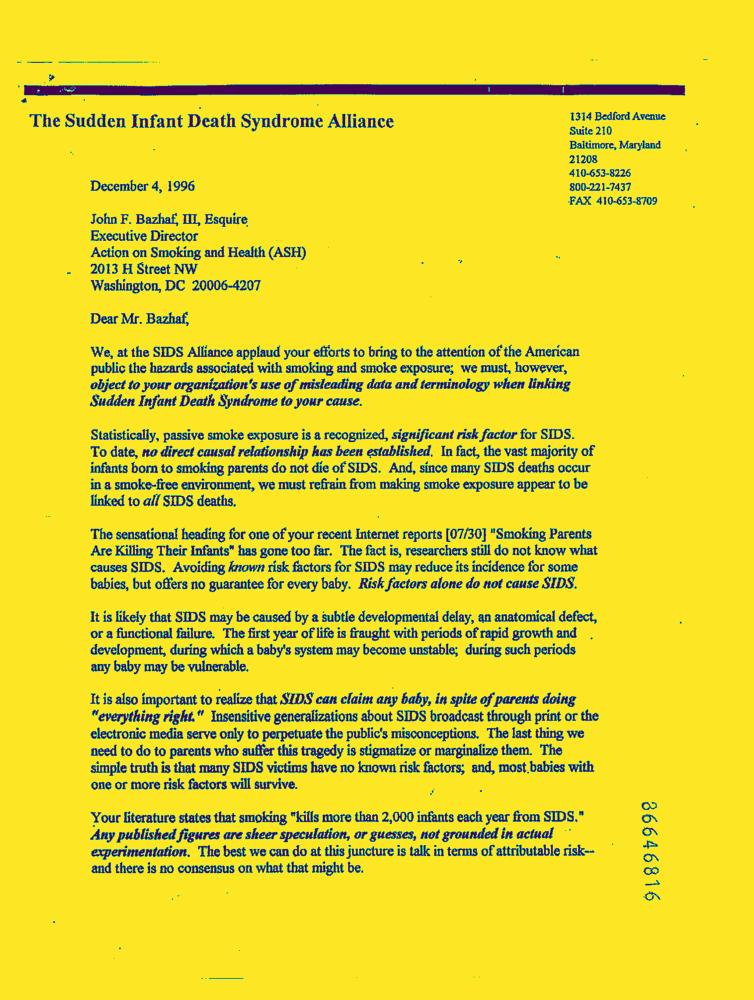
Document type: Letter-Doc